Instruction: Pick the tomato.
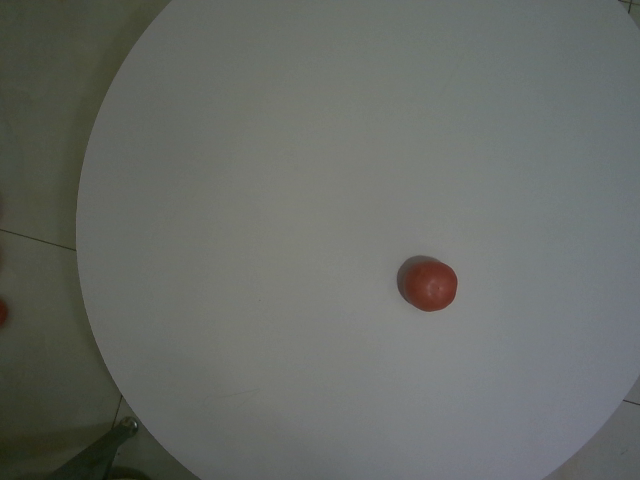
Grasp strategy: vertical